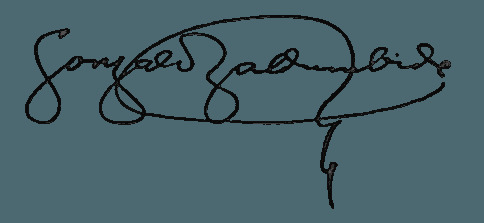
Signature of: gonzalo zaldumbide